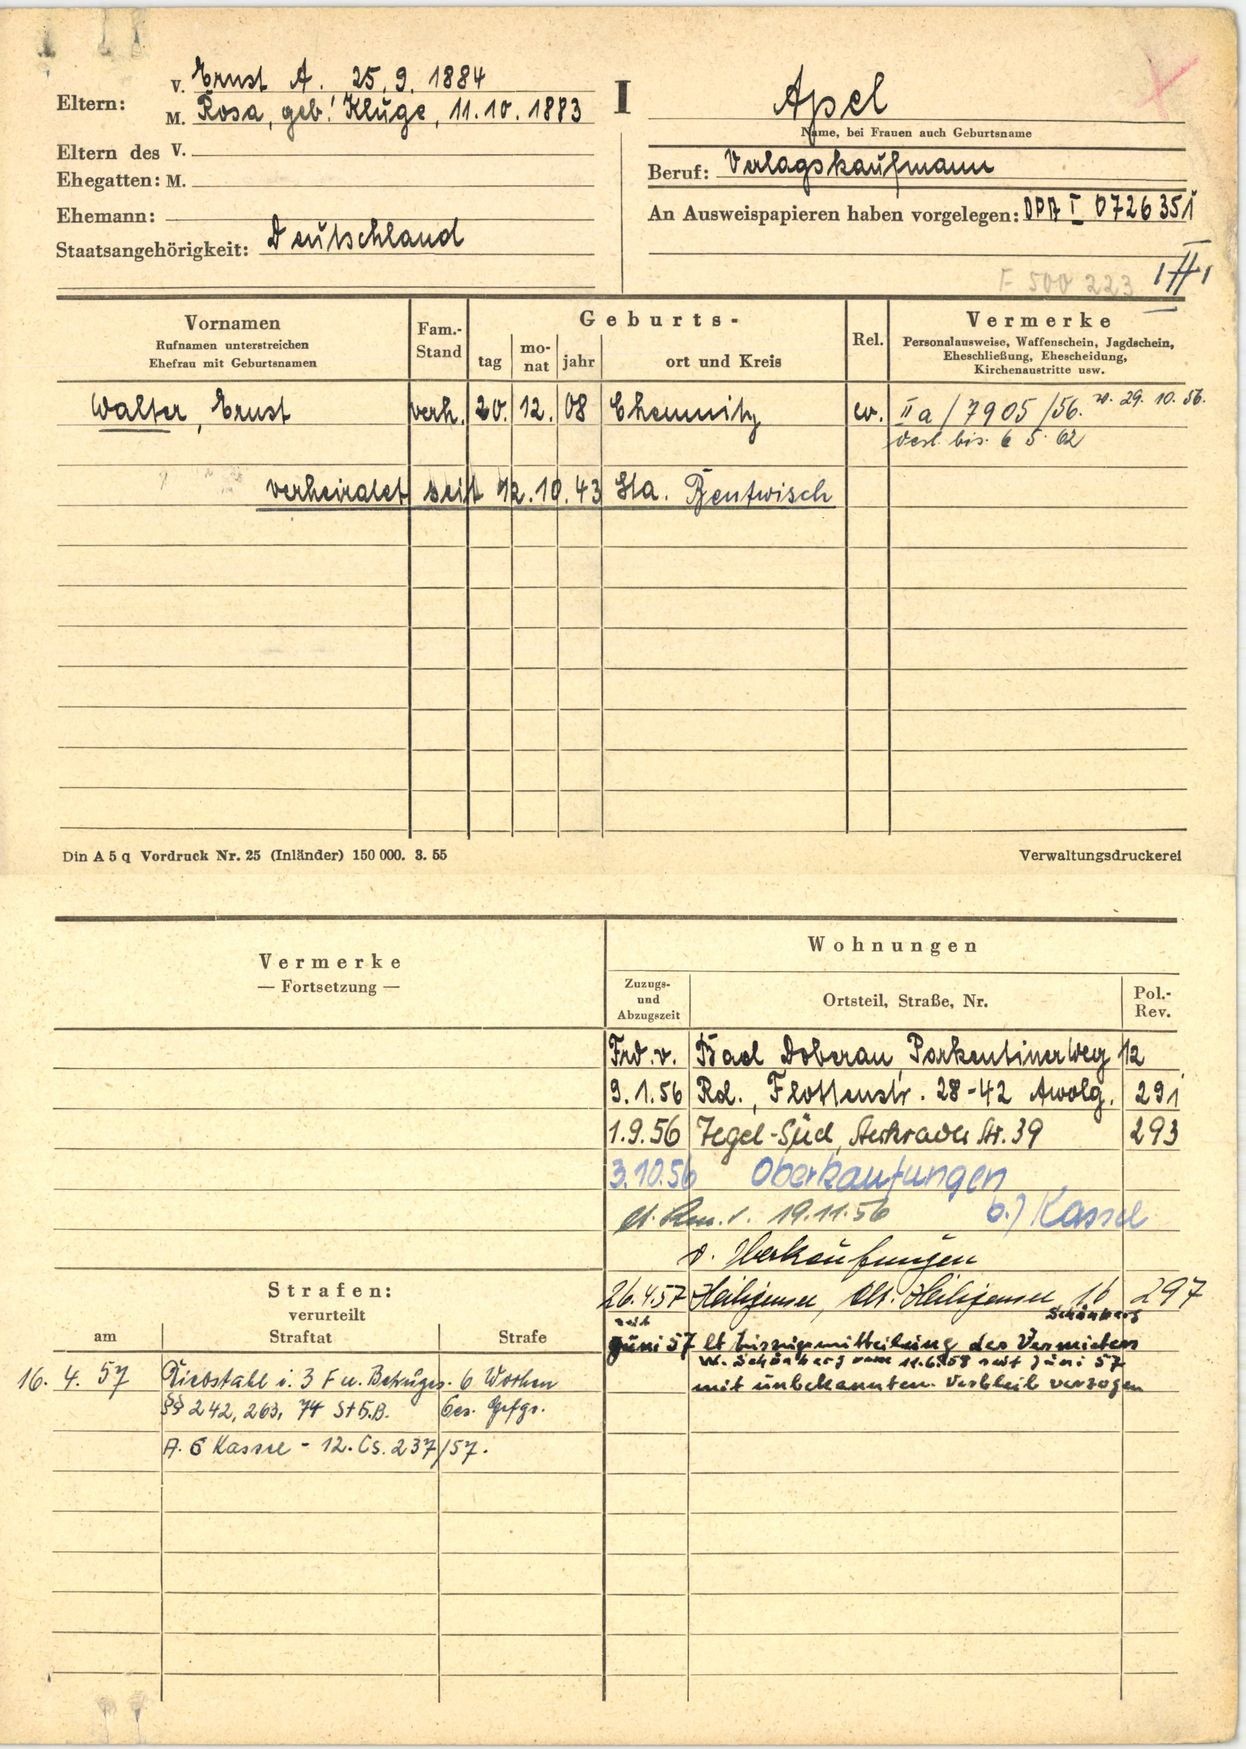
Apel